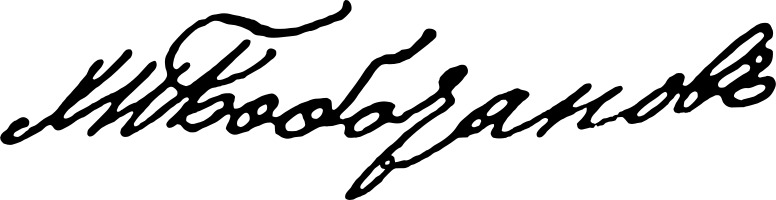
Signature of: hristo bobotanov